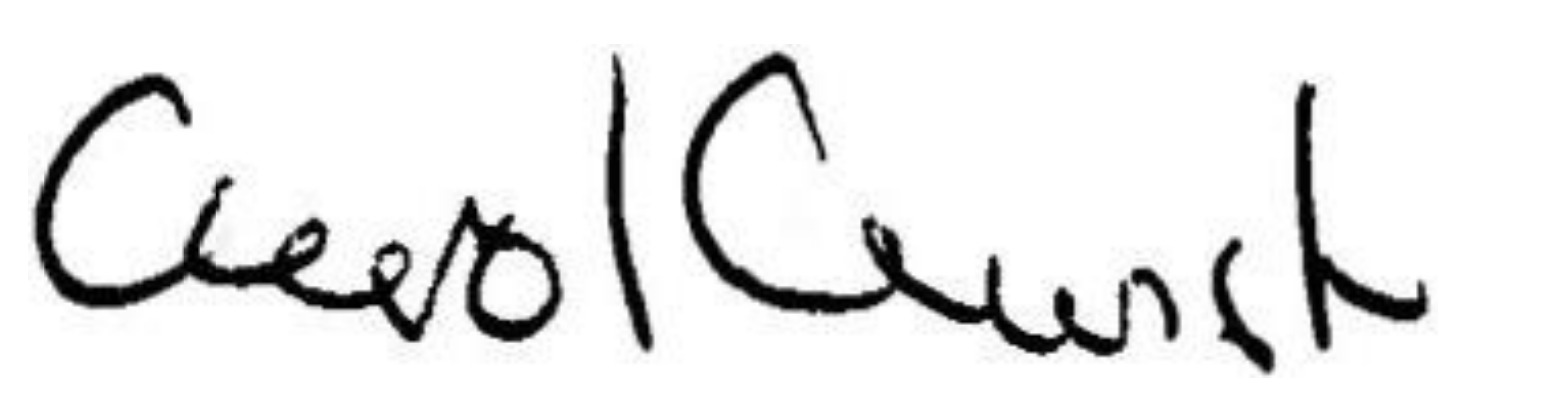
Signature of: carol t christ